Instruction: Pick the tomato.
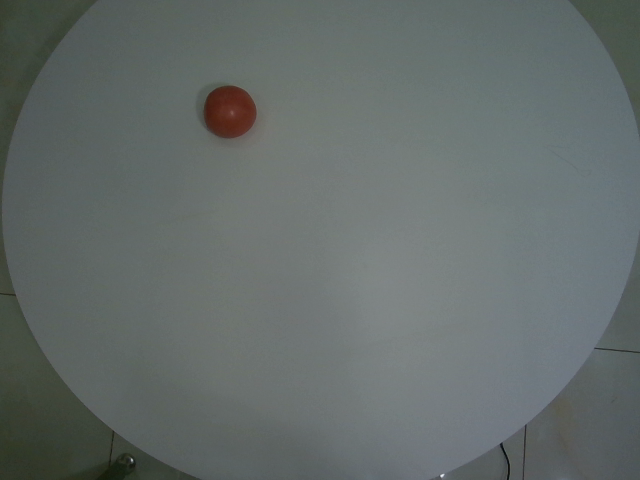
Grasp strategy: vertical